Question: In what way does the history help explain the case?
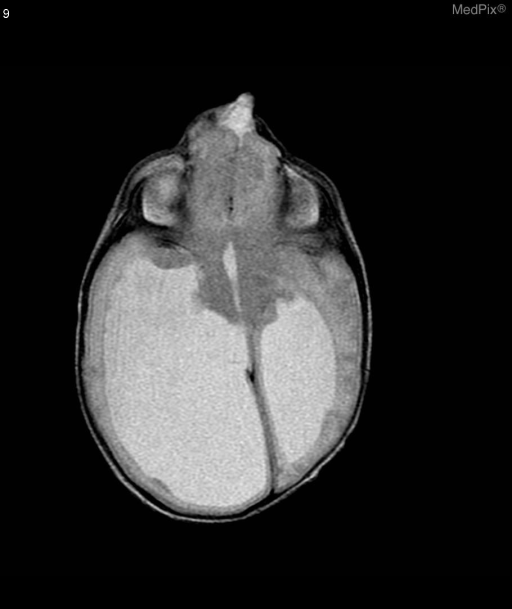
Answer: The patient's history of 2 day old female infant with midline mass above the nose. is key in understanding the case.